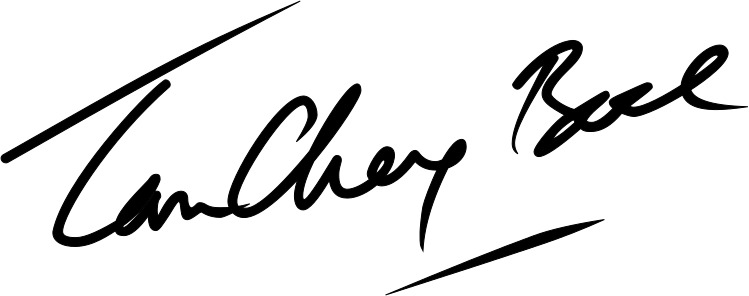
Signature of: tan cheng bock